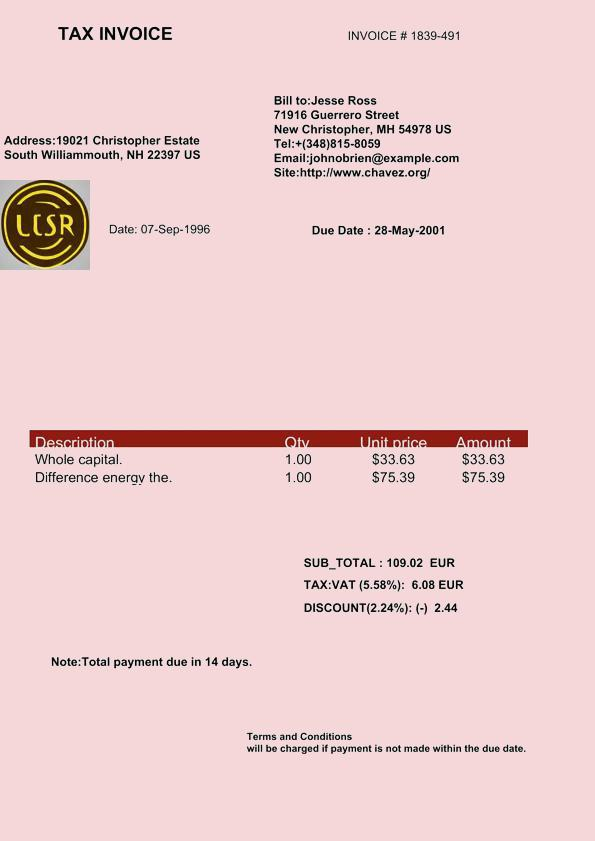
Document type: Invoice